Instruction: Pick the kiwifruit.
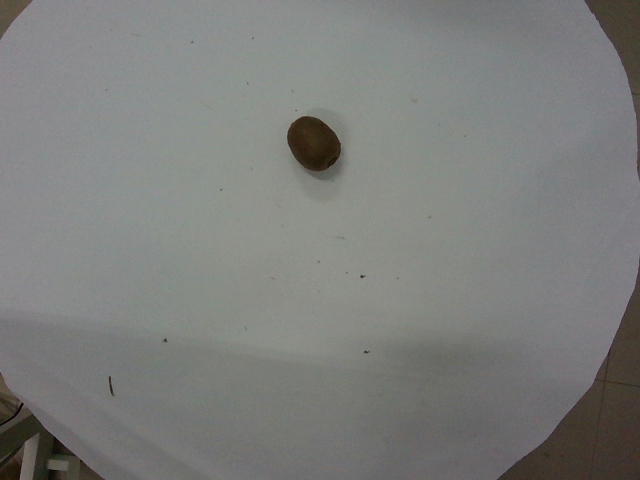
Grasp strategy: vertical